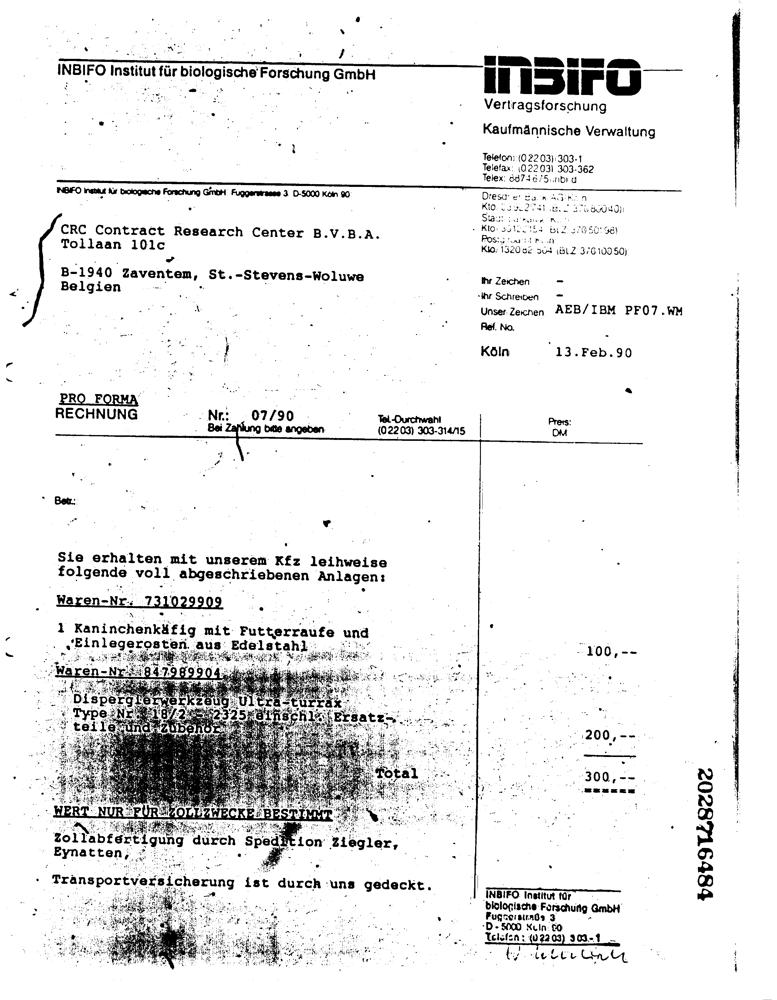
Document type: Invoice